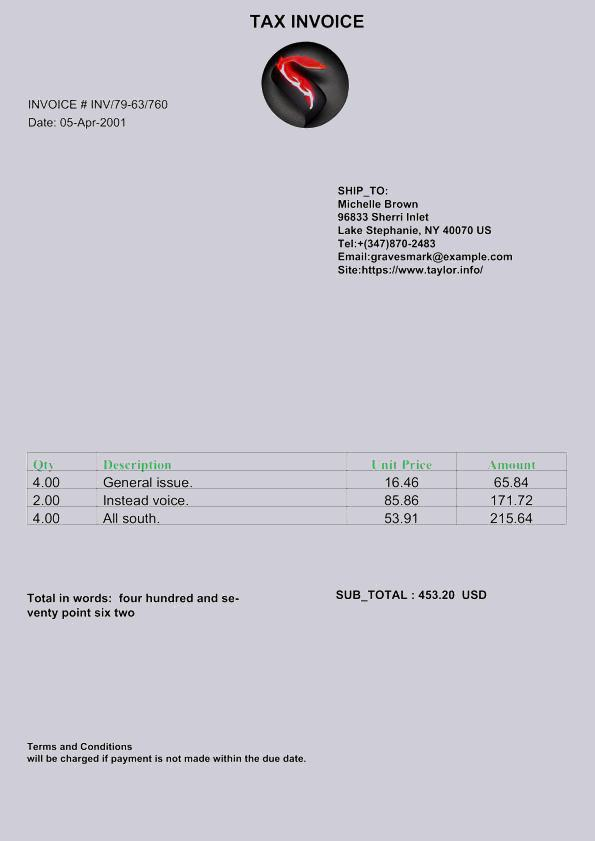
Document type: Invoice